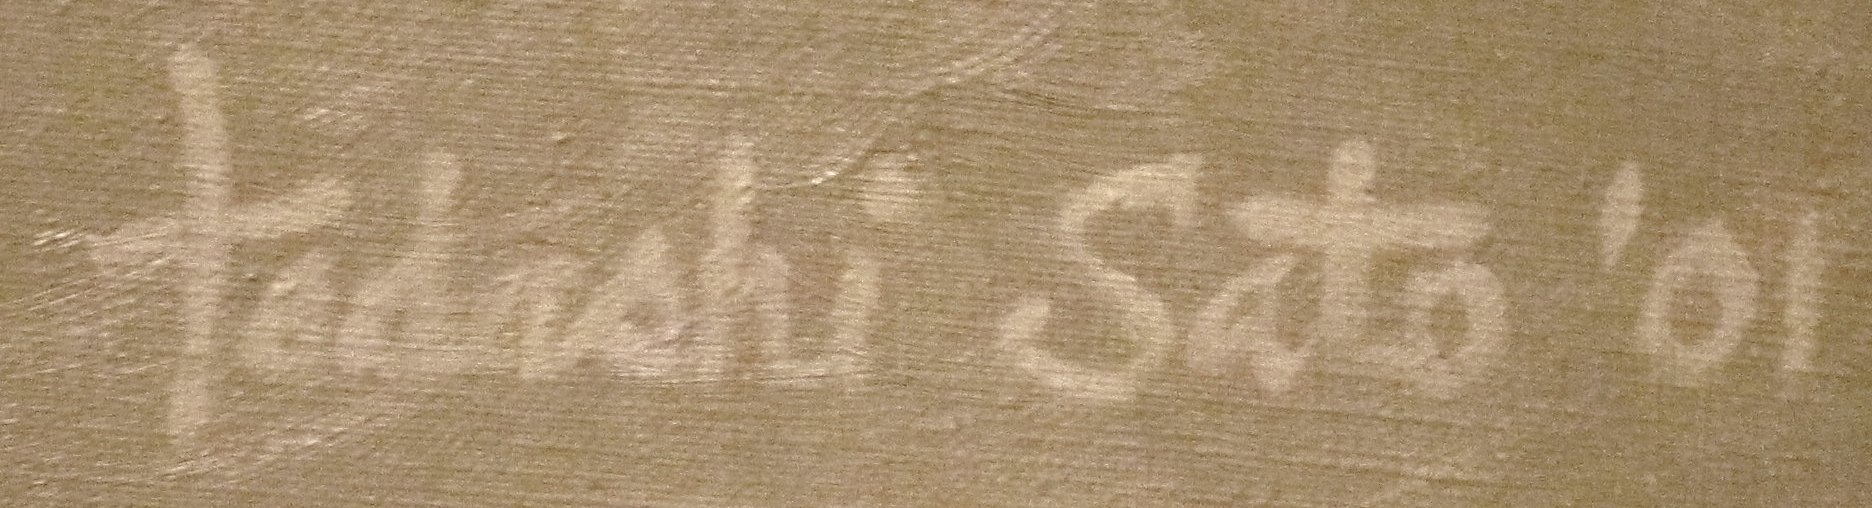
Signature of: tadashi sato